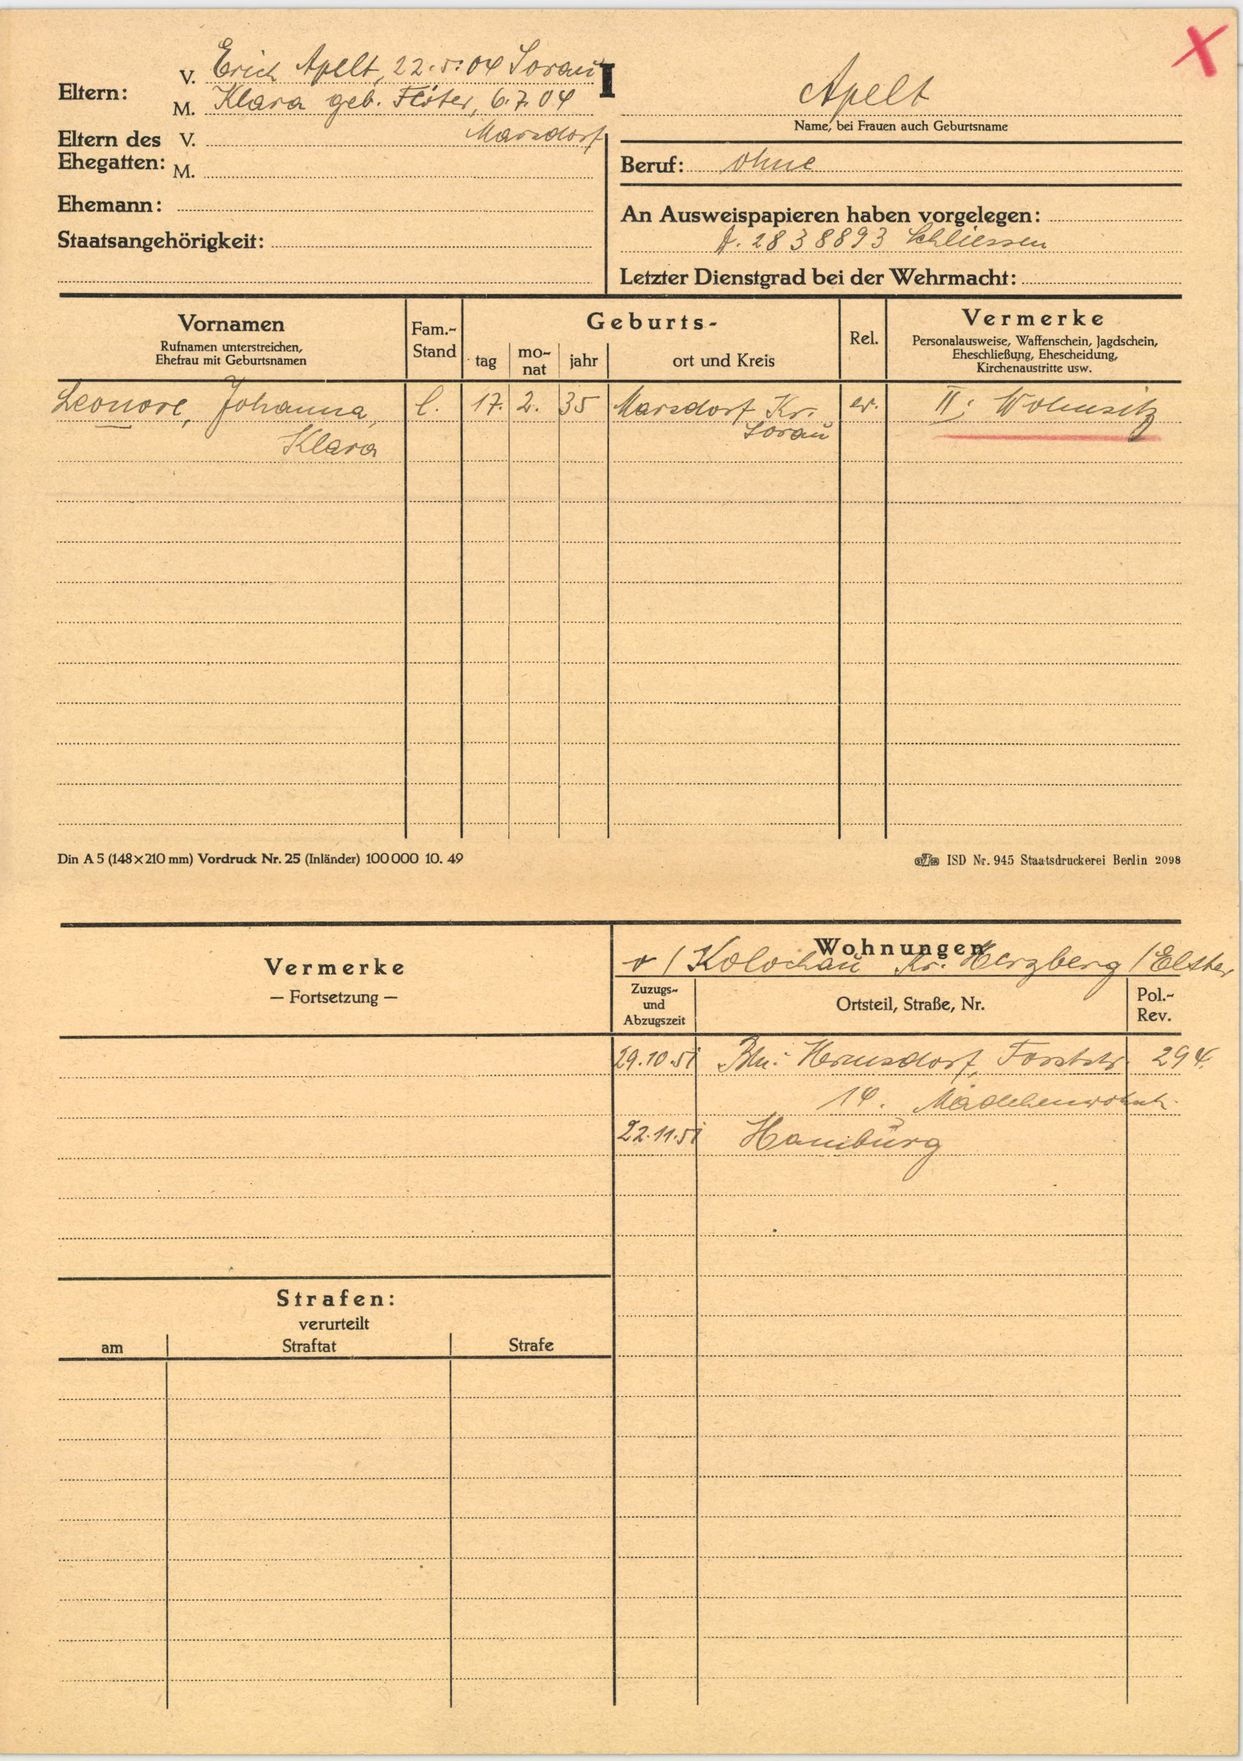
Apelt